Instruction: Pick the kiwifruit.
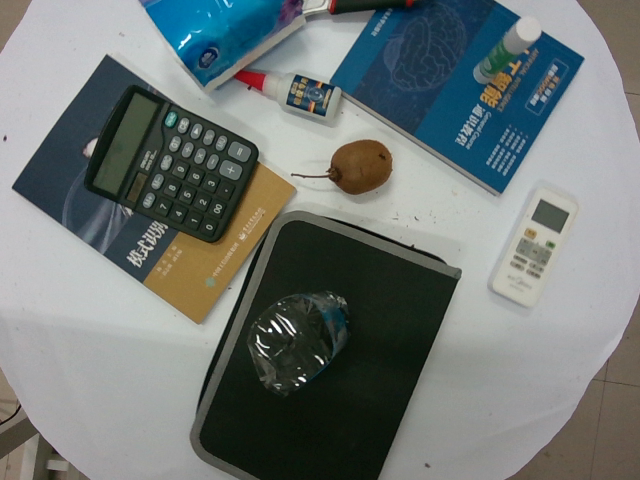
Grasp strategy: vertical